Question: What is the suspected problem?
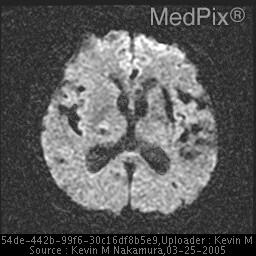
Answer: The findings suggest CT demonstrates focal high density in the region of the left putamen. Contrast was administered due to apparent vasogenic edema on the preceding non-contrast examination. A follow-up MRI performed 3 months later demonstrates evidence of residual blood products in the same region. Note the decrease in mass effect on the follow-up study.. Appearance of left basal ganglia hemorrhage on axial diffusion weighted MRI.. The patient might have a history of 76 year-old hypertensive male with altered mental status, presenting to the emergency department via EMS..